Extract the amount written in words, the amount in digits, the name of the payee, the date on the cheque, and the bank's name from the image.
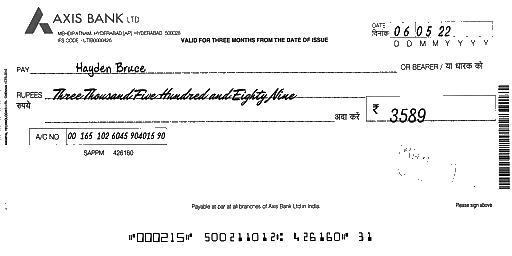
amt_in_words: Three Thousand Five Hundred and Eighty Nine
amt_in_figures: 3589
payee_name: Hayden Bruce
bank_name: AXIS BANK
cheque_date: 06/05/22